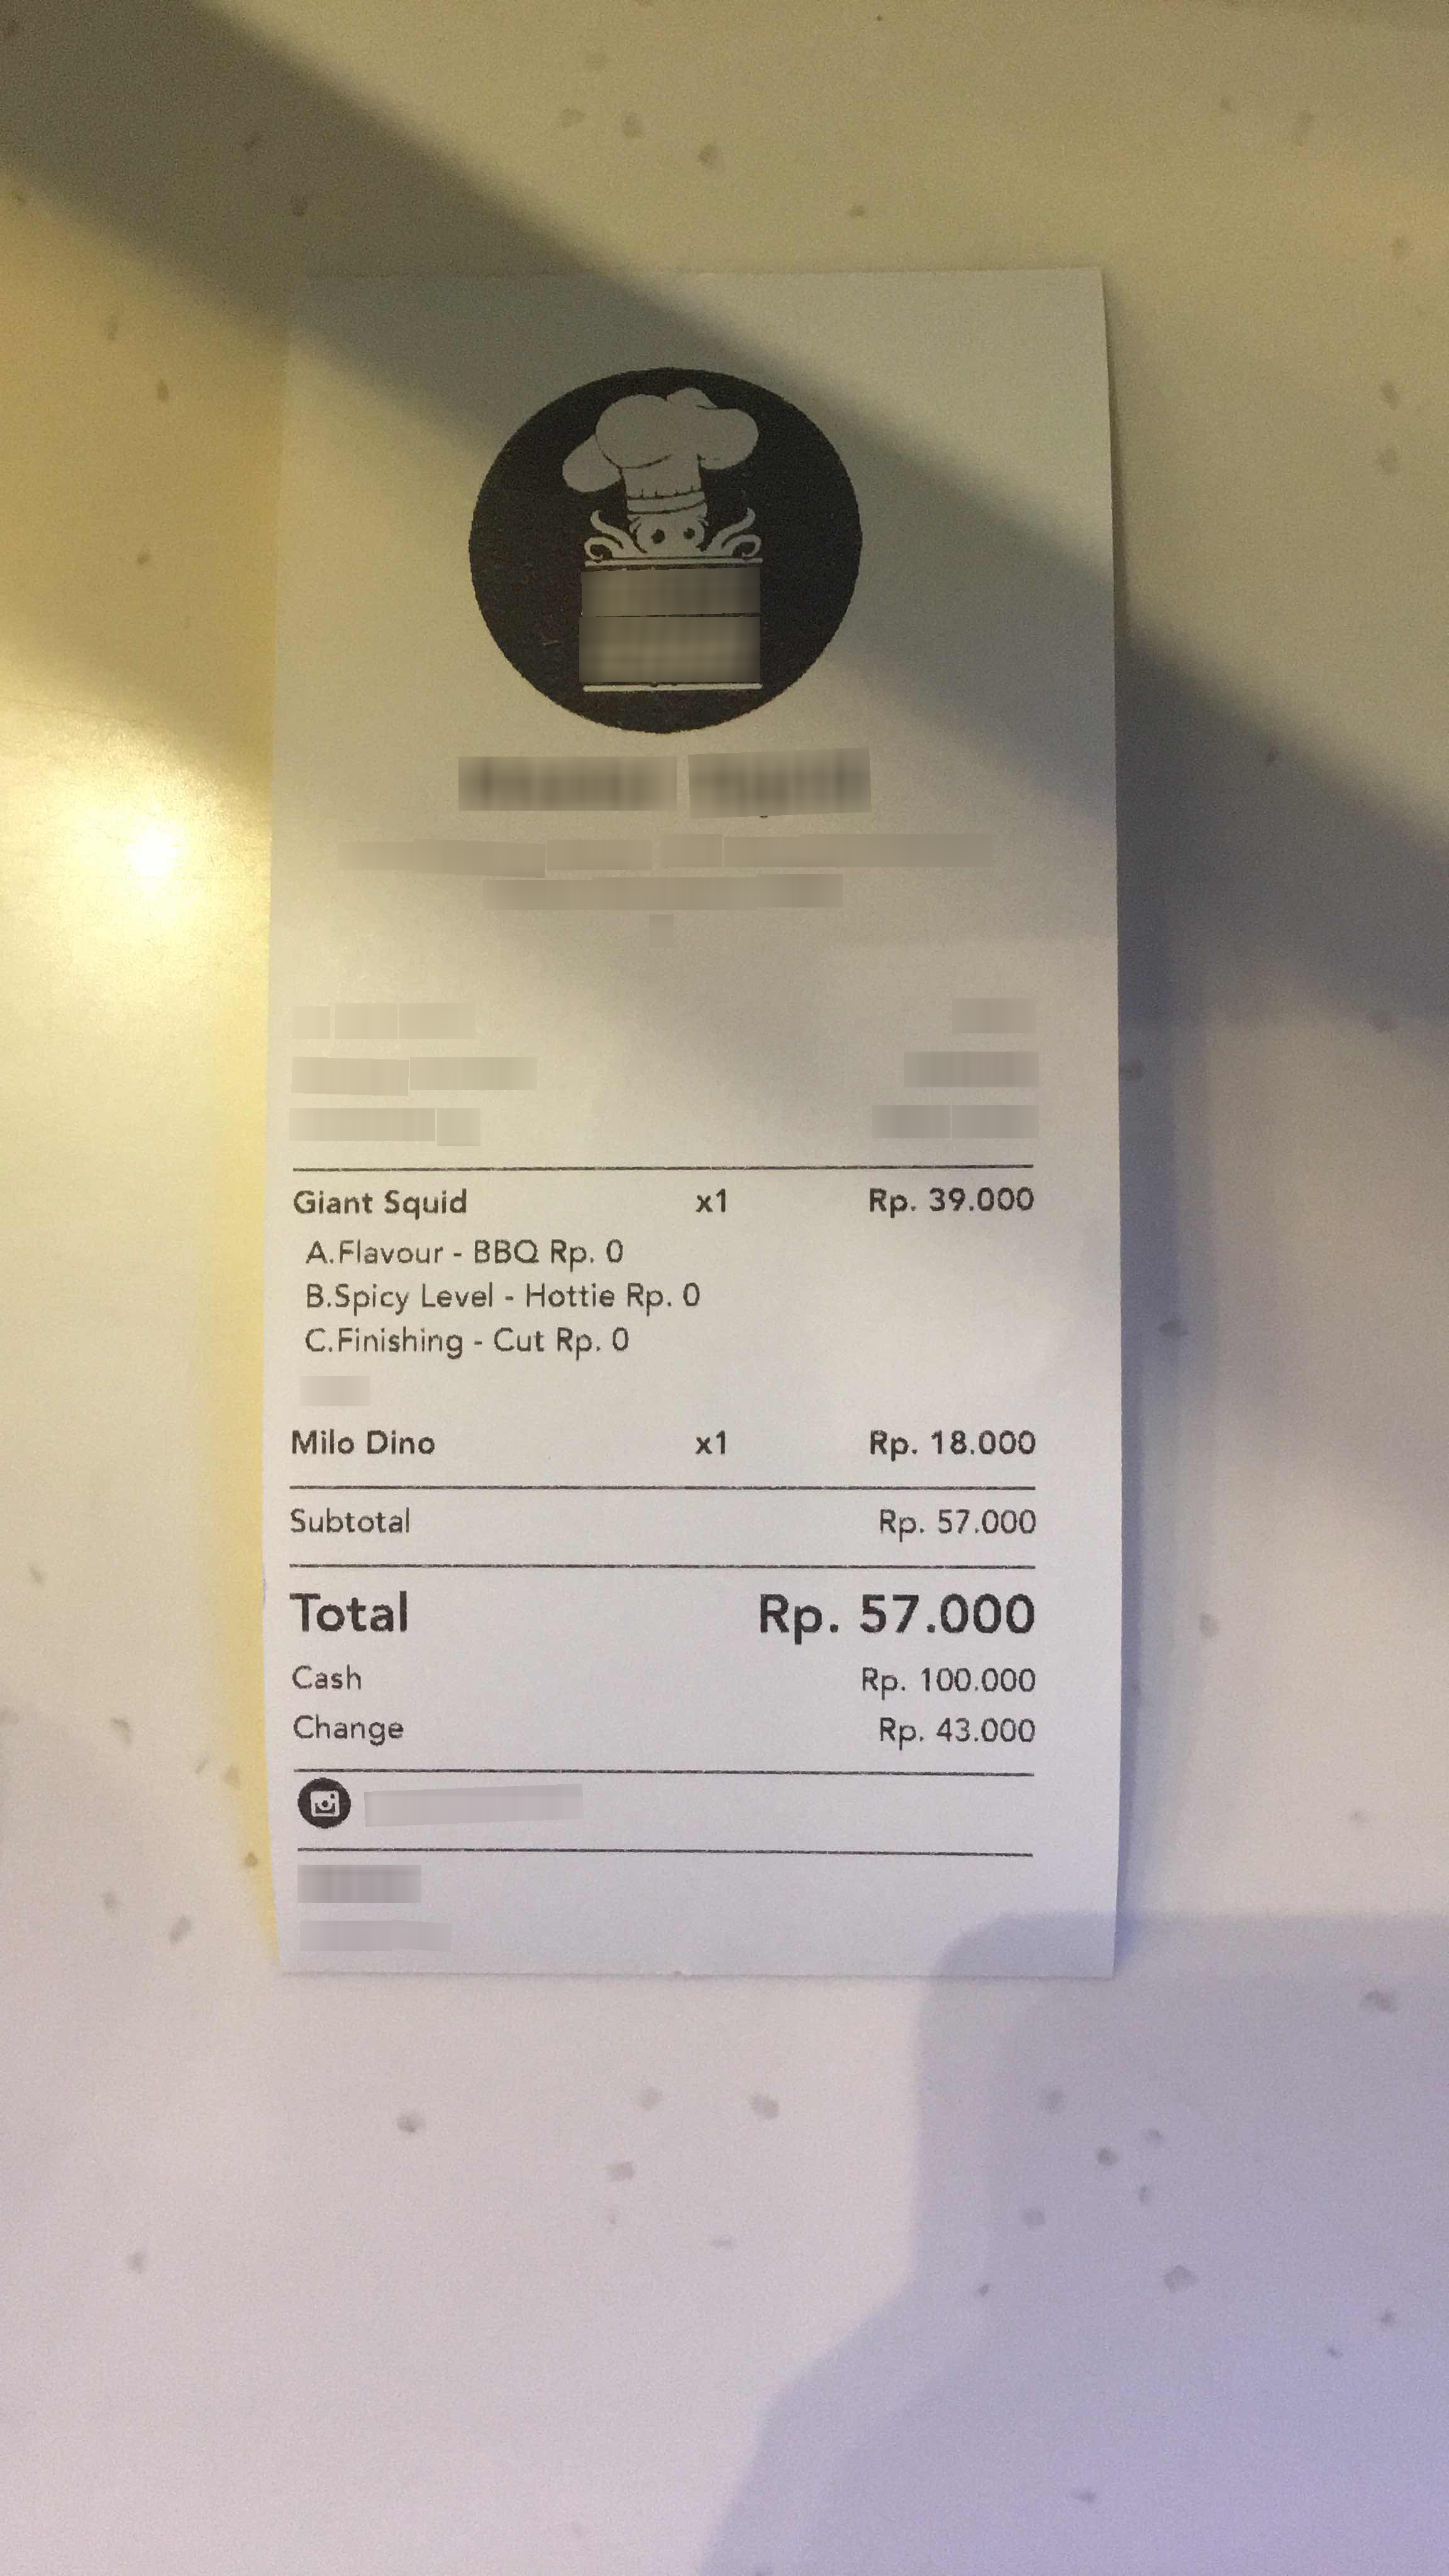
Number of items: 2
Subtotal: 57.000
Total: 57.000
OCR text regions:
text: Rp.
text: Rp.
text: Rp.
text: Rp.
text: Rp.
text: Rp.
text: Rp.
text: Rp.
text: Rp.
text: Total
text: 57.000
text: Cash
text: 100.000
text: Change
text: 43.000
text: Giant
text: Squid
text: x1
text: 39.000
text: A.Flavour -
text: BBQ
text: 0
text: B.Spicy
text: Level
text: - Hottie
text: 0
text: C.Finishing -
text: Cut
text: 0
text: Milo
text: Dino
text: x1
text: 18.000
text: Subtotal
text: 57.000